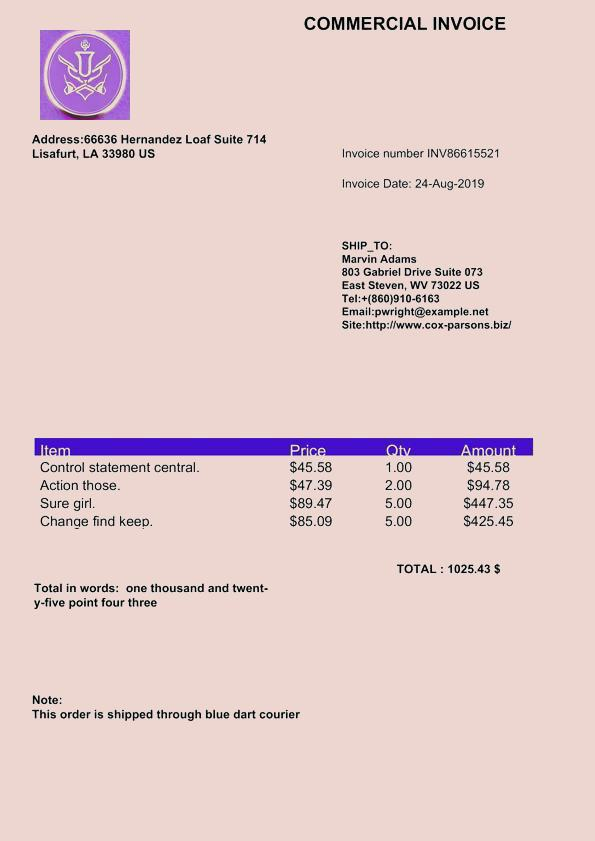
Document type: Invoice